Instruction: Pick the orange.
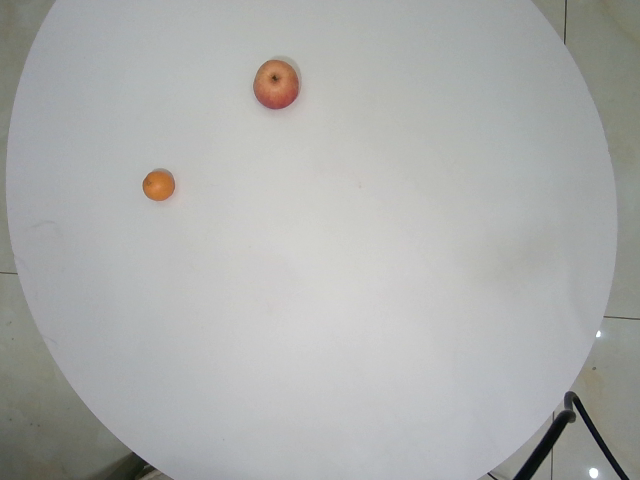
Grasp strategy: vertical